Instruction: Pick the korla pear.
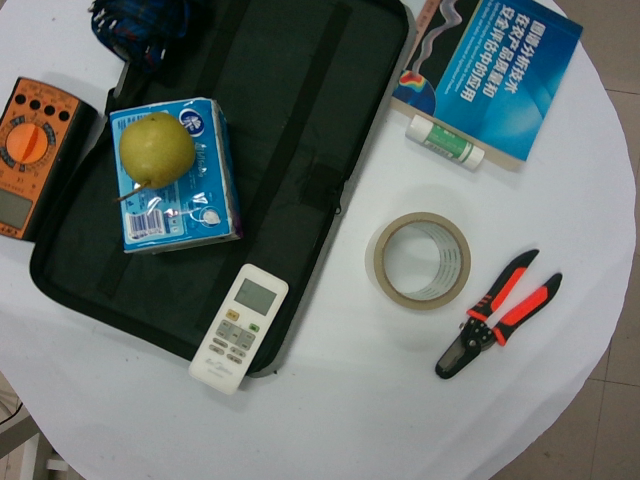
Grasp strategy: vertical